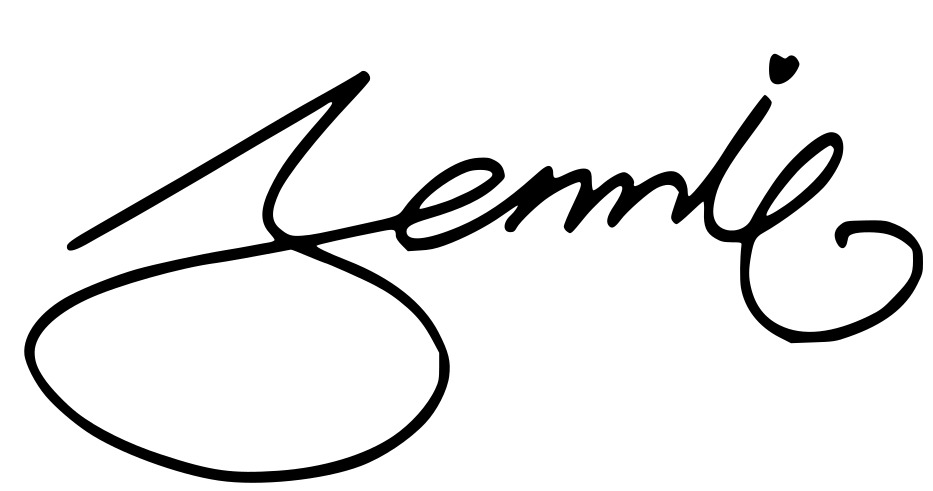
Signature of: jennie